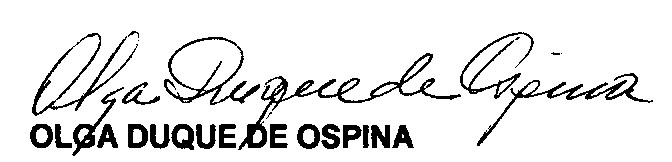
Signature of: olga duque de ospina